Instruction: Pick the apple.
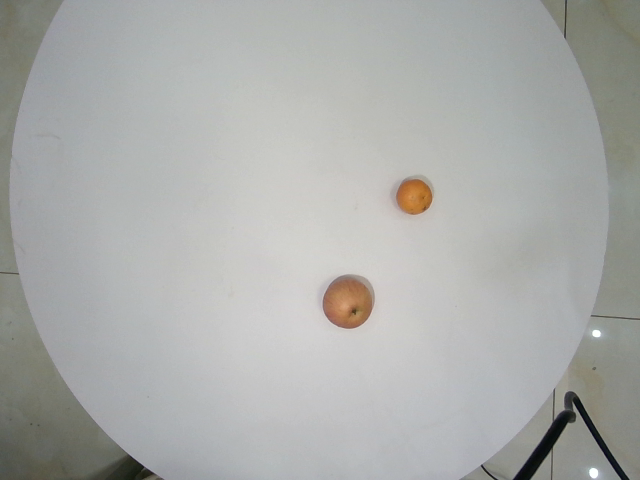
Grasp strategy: vertical